Question: What could the diagnosis suggest?
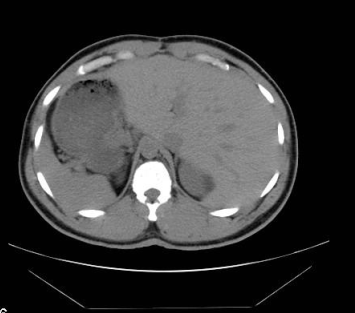
Answer: The possible diagnosis includes •  Situs Inversus Totalis
•  Technical error
•  Imaging findings unrelated to clinical picture
•  Kartagener Syndrome.